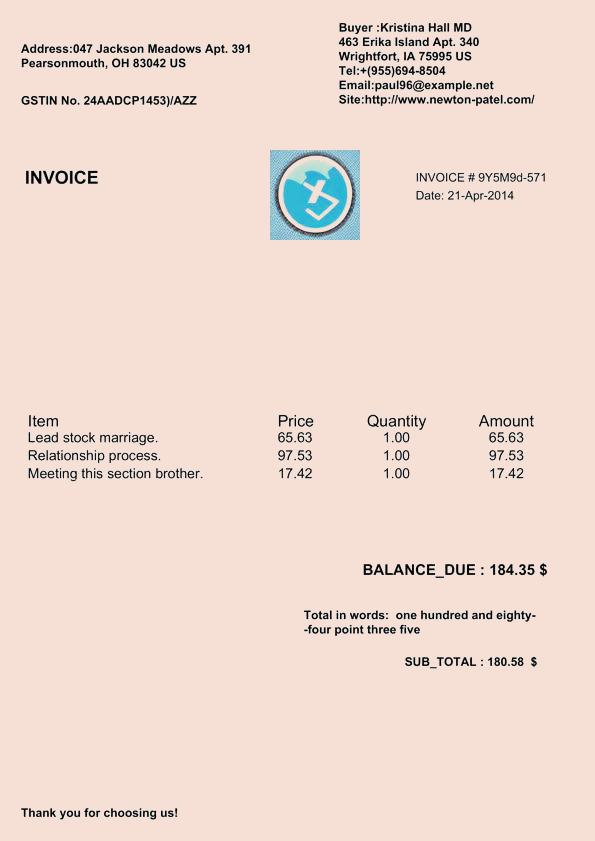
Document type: Invoice